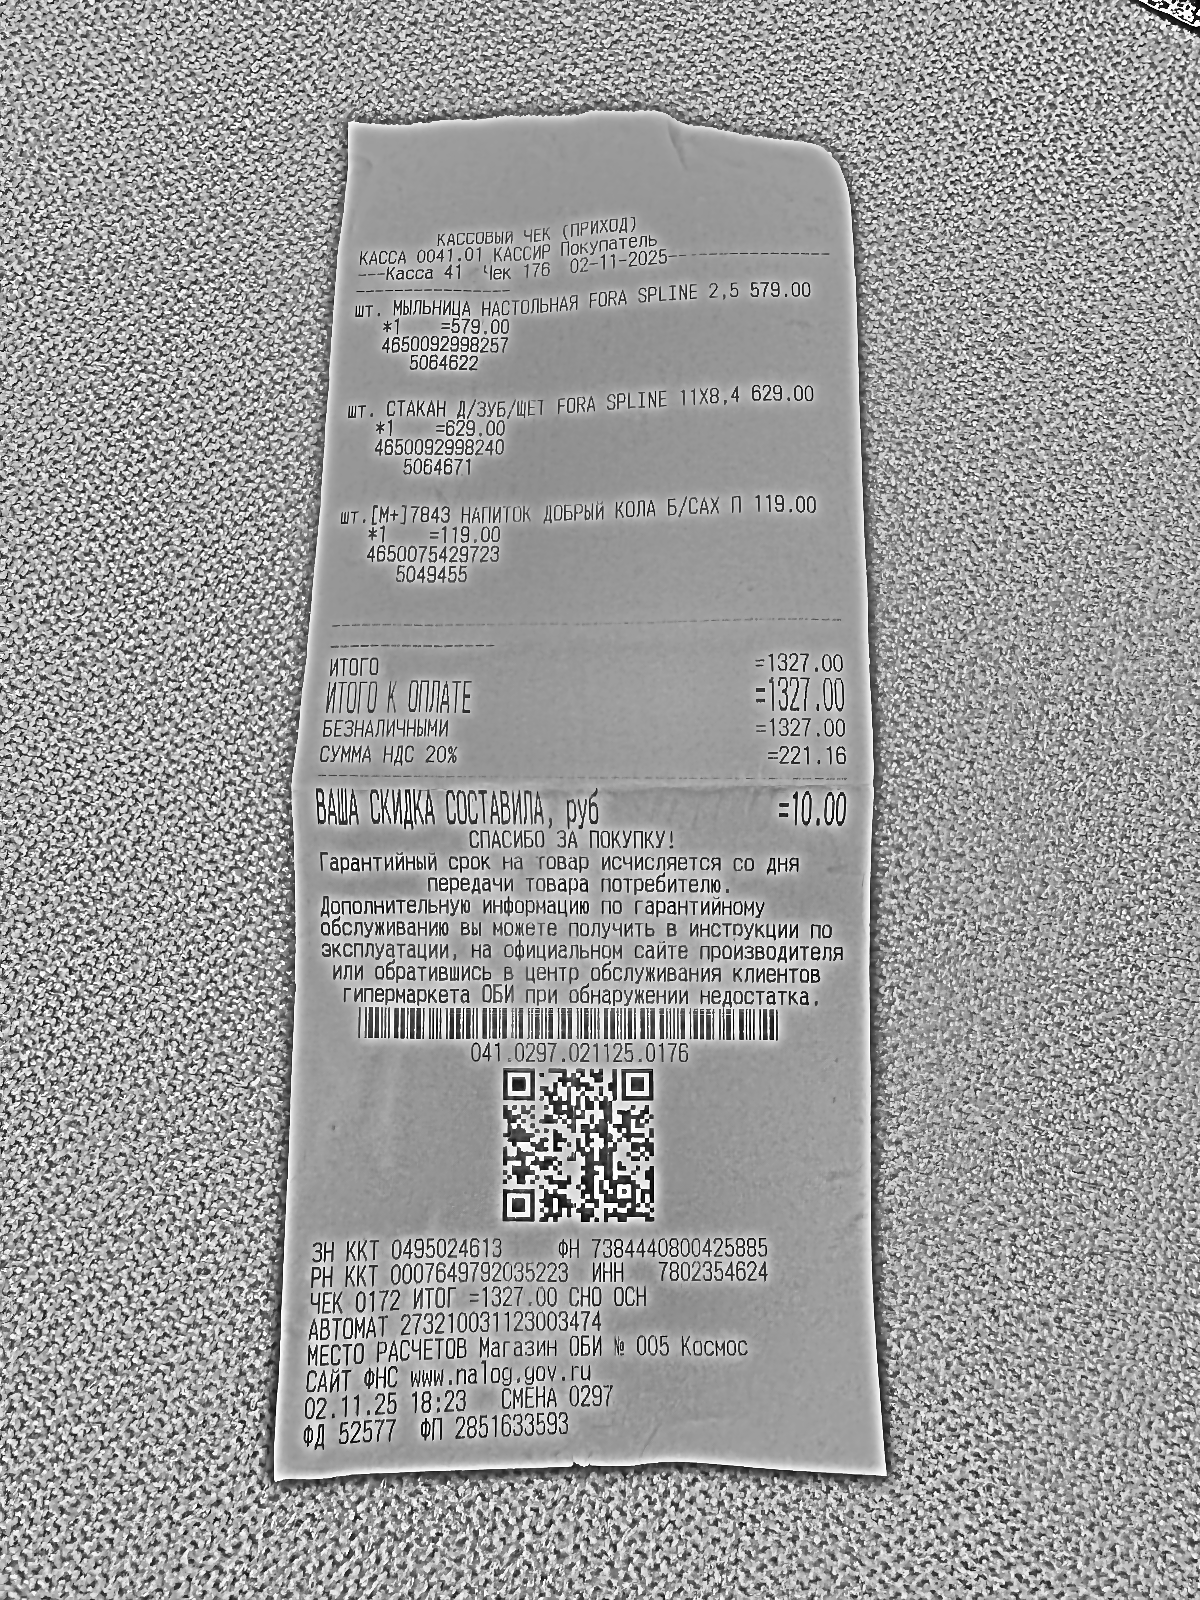
Продавец: МЕСТО РАСЧЕТОВ Магазин ОБИ № 005 Космос
ИНН: 7802354624
Дата: 02.11.25
Товары: шт. МЫЛЬНИЦА НАСТОЛЬНАЯ FORA SPLINE 2,5; шт. СТАКАН Д/ЗУБ/ЩЕТ FORA SPLINE 11X8,4; шт.[М+]7843 НАПИТОК ДОБРЫЙ КОЛА Б/САХ П
Количество: 1; 1; 1
Цена: 579.00; 629.00; 119.00
Сумма: 579.00; 629.00; 119.00
Итого: 1327.00